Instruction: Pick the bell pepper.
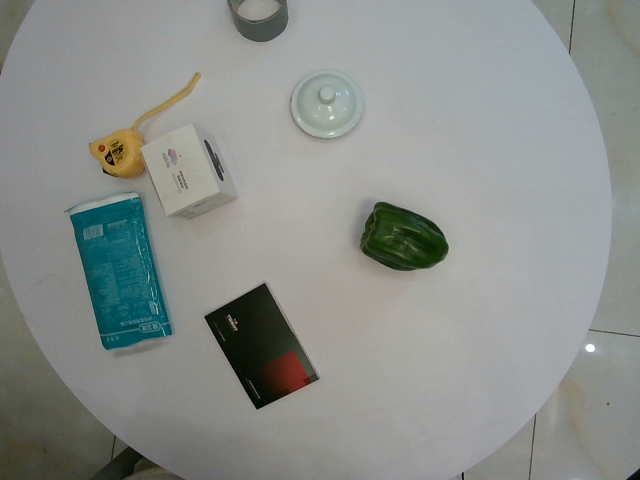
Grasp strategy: vertical